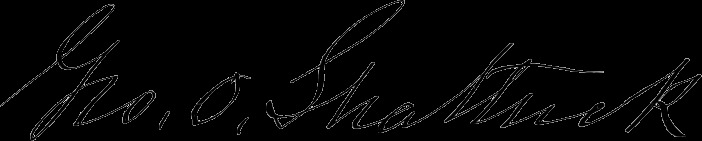
Signature of: george otis shattuck